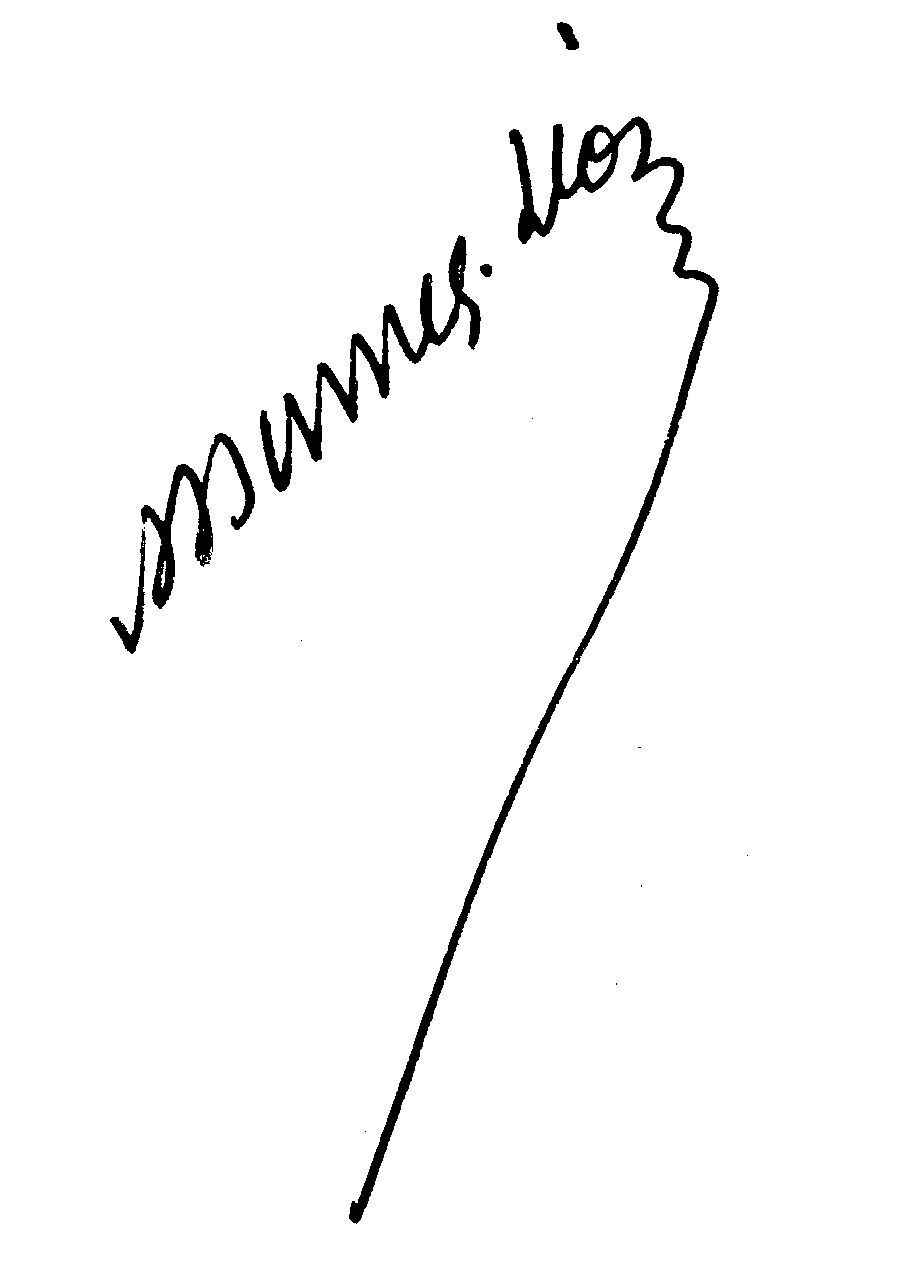
Signature of: adrien bonnefoy sibour